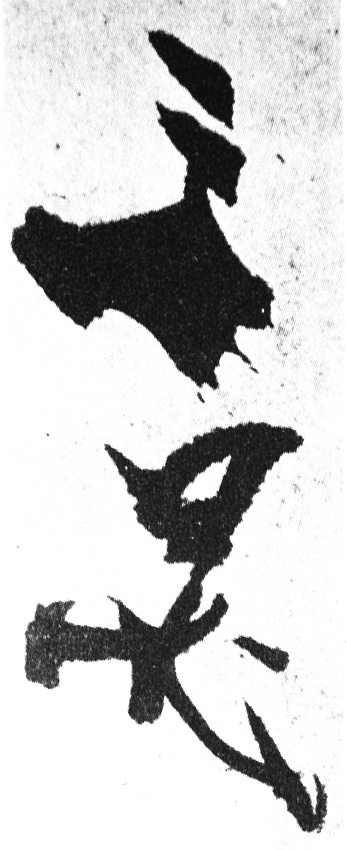
Signature of: tani bunchō